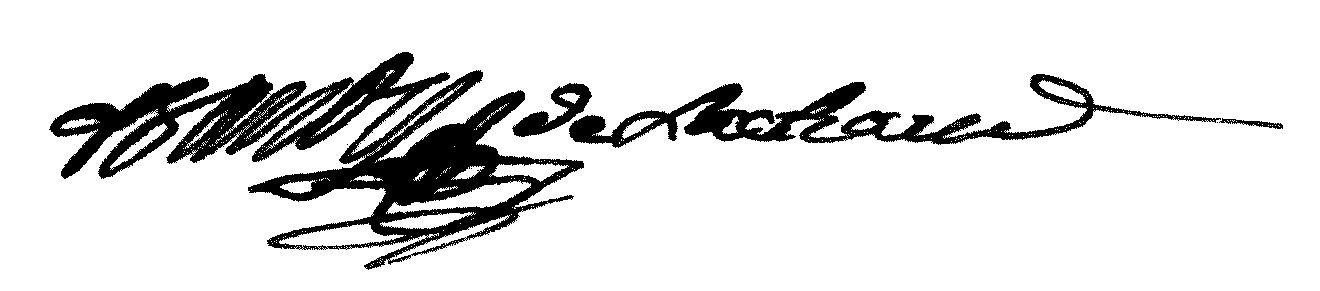
Signature of: léonard bandy de lachaud